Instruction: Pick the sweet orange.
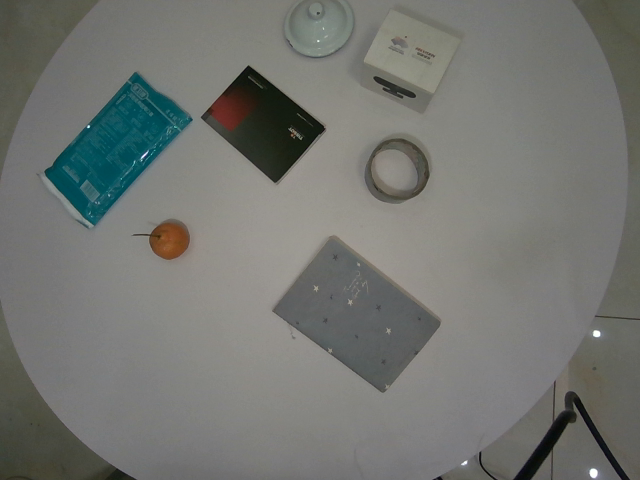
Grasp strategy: vertical